Question: How does the patient history play a role?
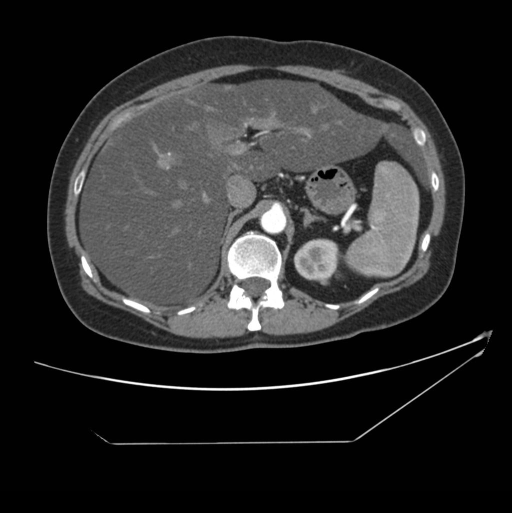
Answer: The patient's history of This is 51 year old woman  with known history of nephrolithiasis and left renal cyst.  She was being followed for stones and had long history of abdominal/pelvic CT’s and KUB films. is key in understanding the case.